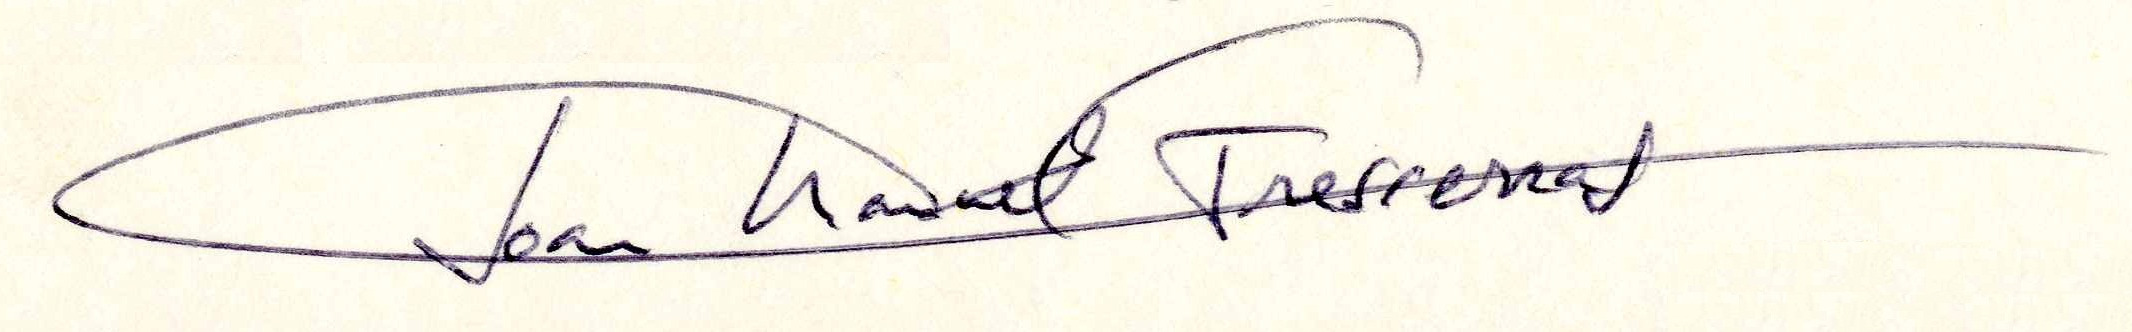
Signature of: joan manuel tresserras i gaju